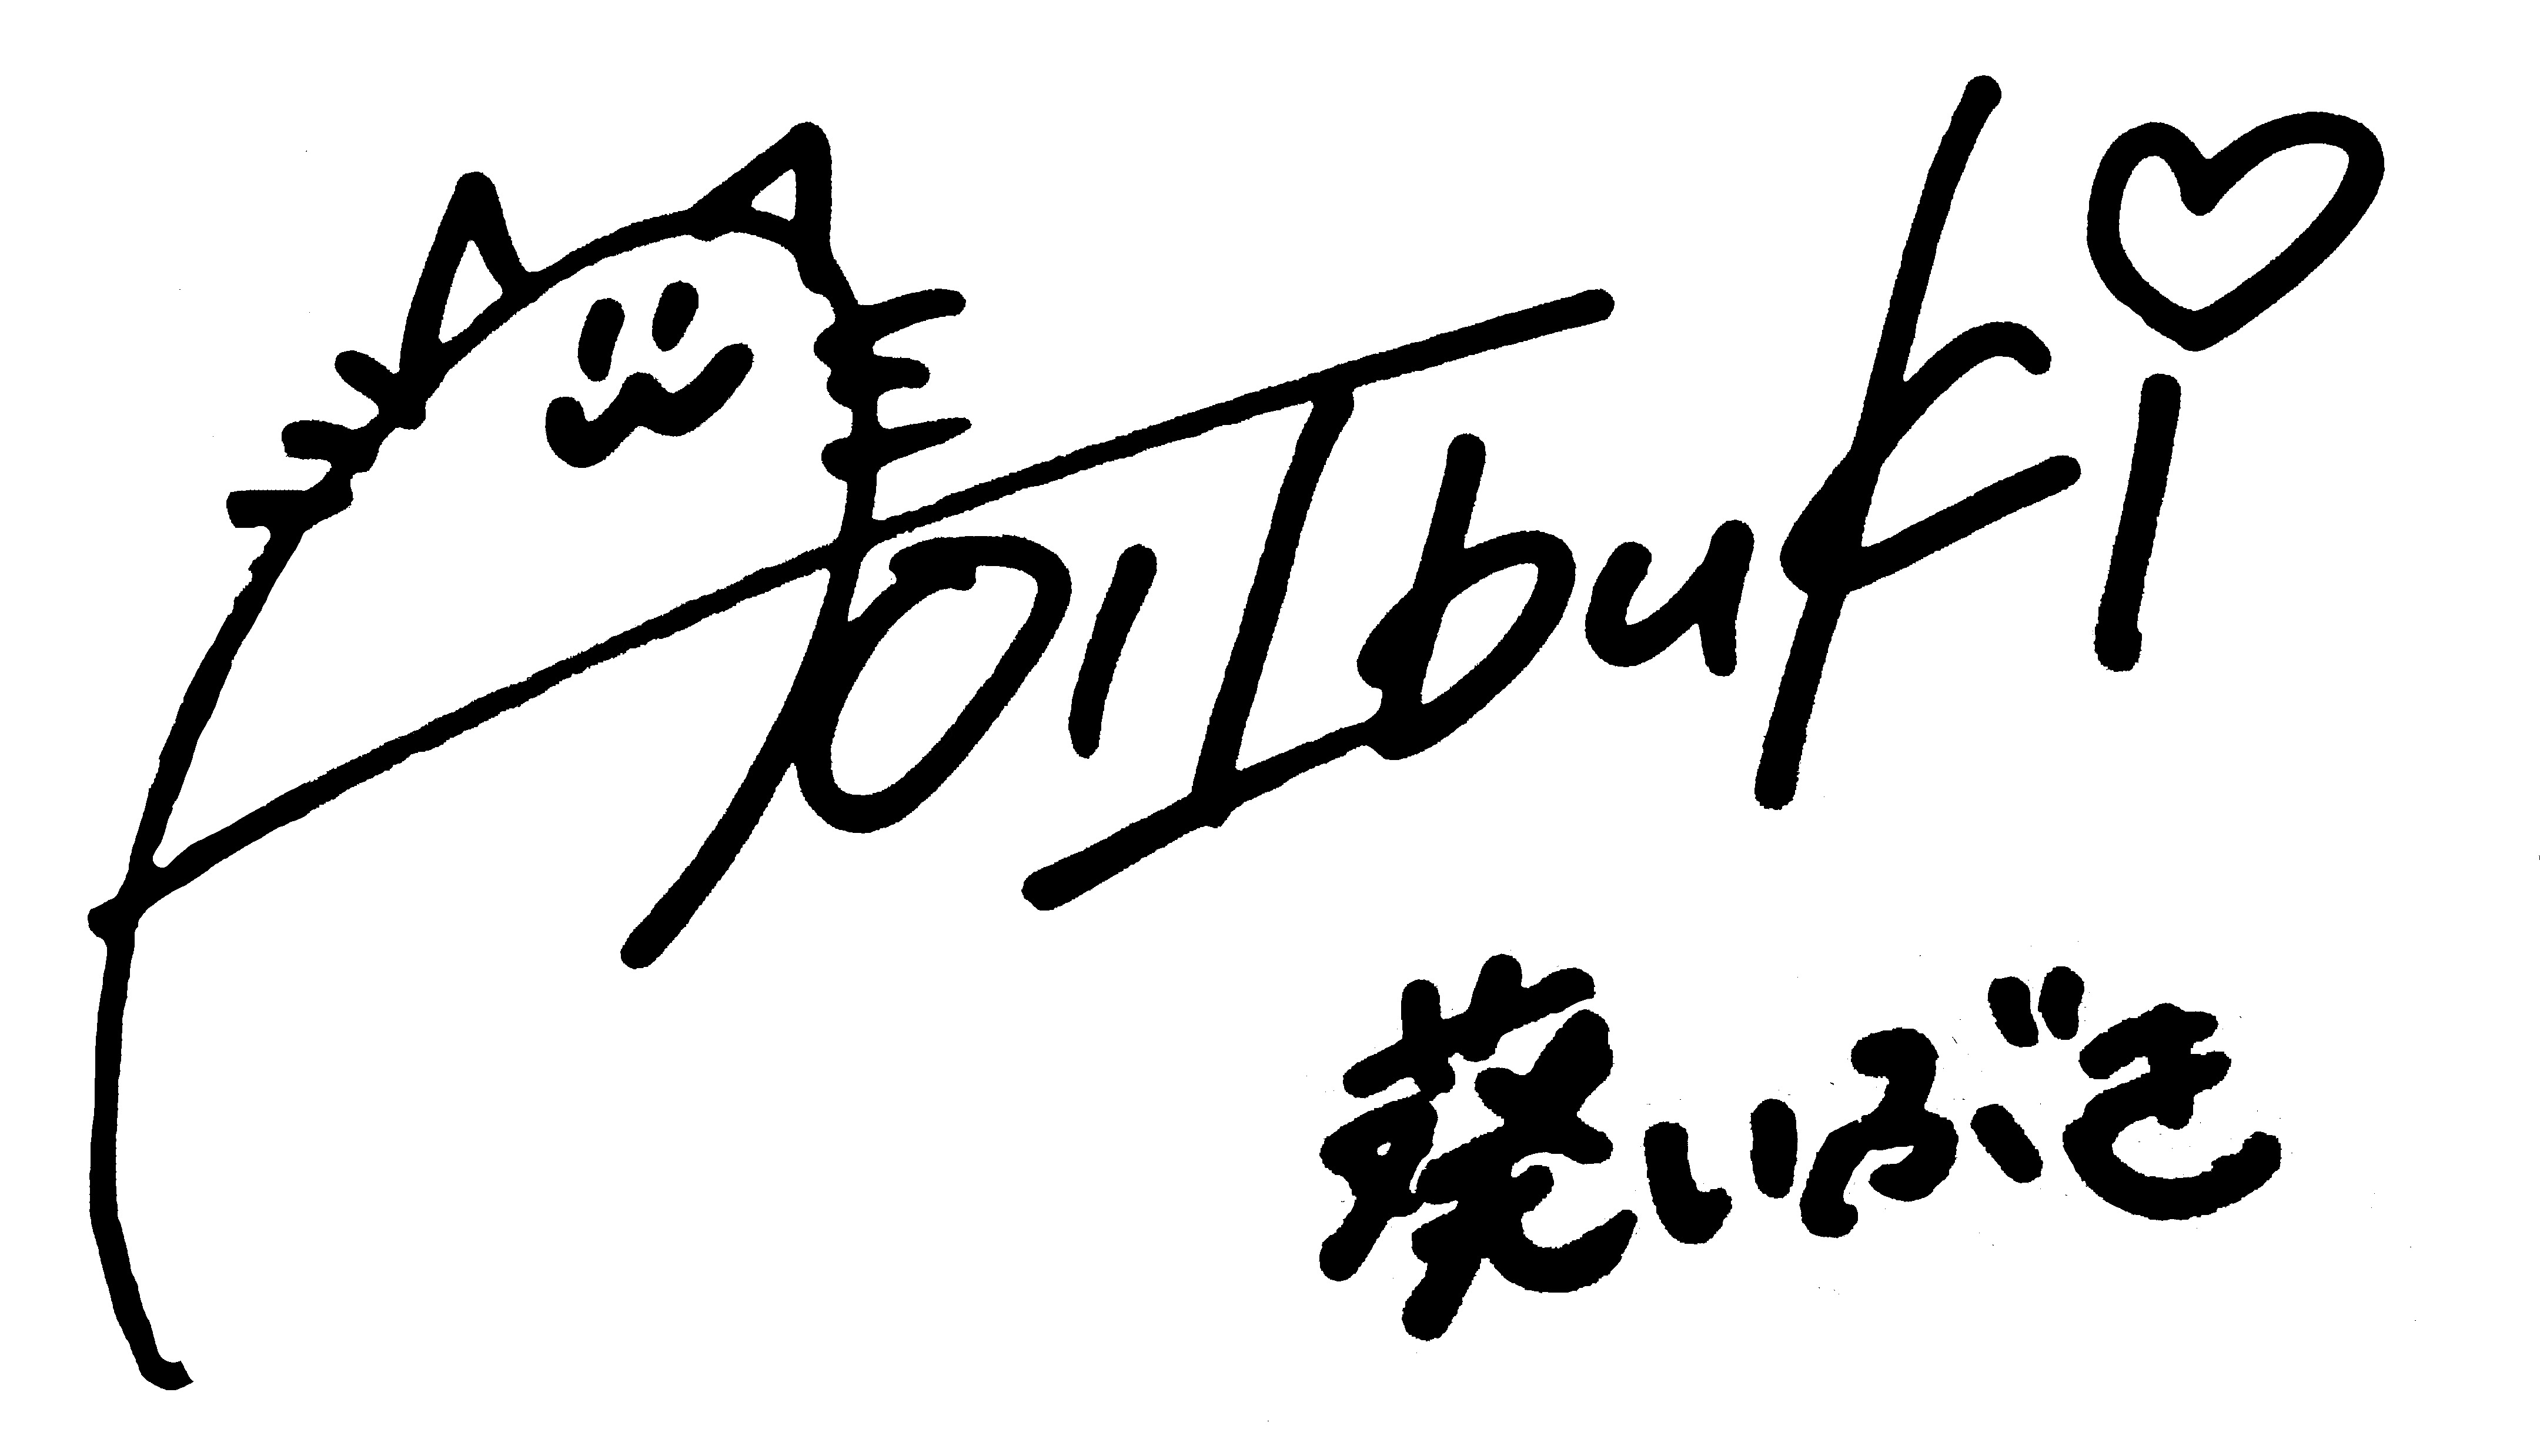
Signature of: ibuki aoi